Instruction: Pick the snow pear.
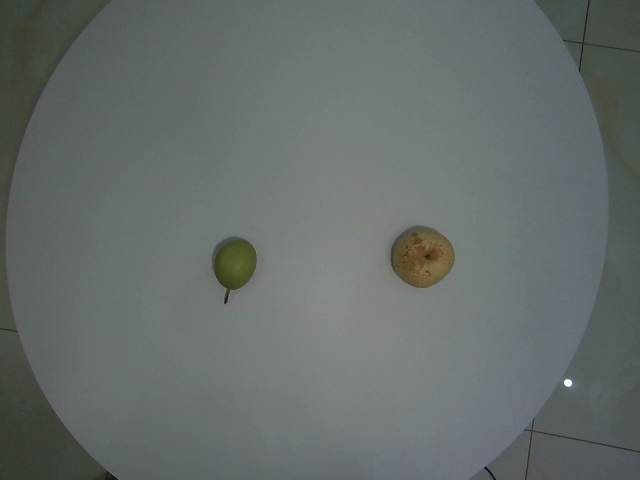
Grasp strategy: vertical